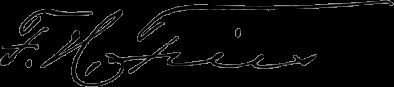
Signature of: francis henry fries